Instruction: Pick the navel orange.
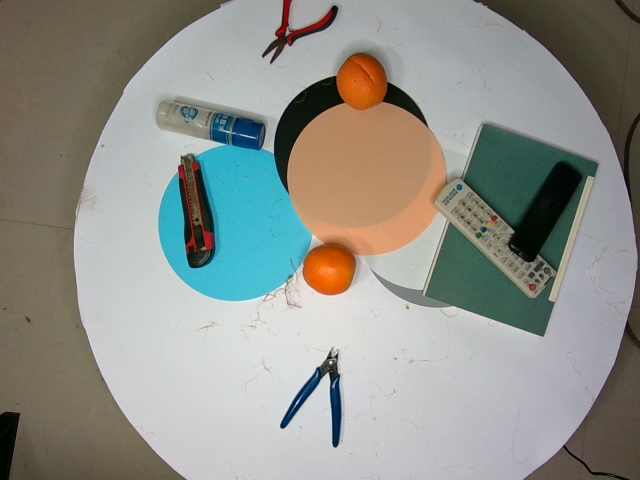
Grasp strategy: vertical